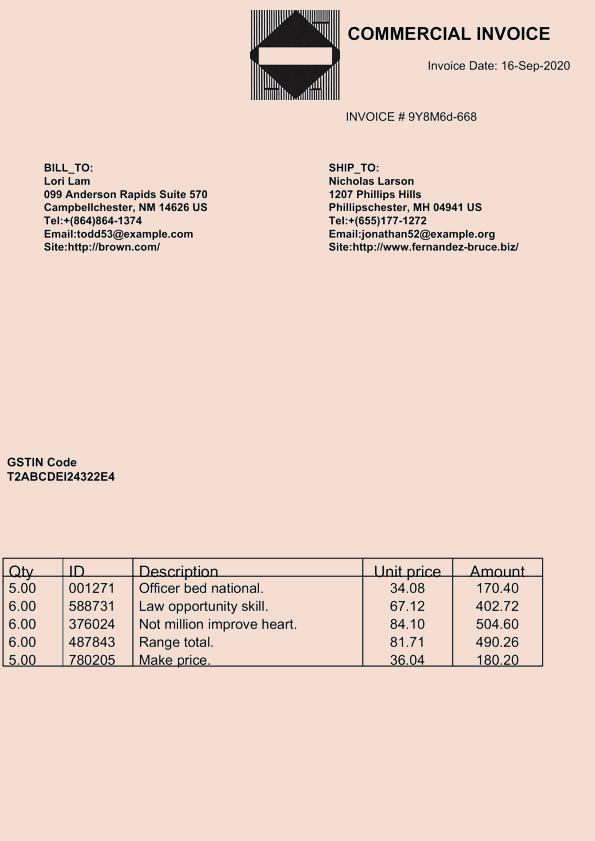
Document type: Invoice